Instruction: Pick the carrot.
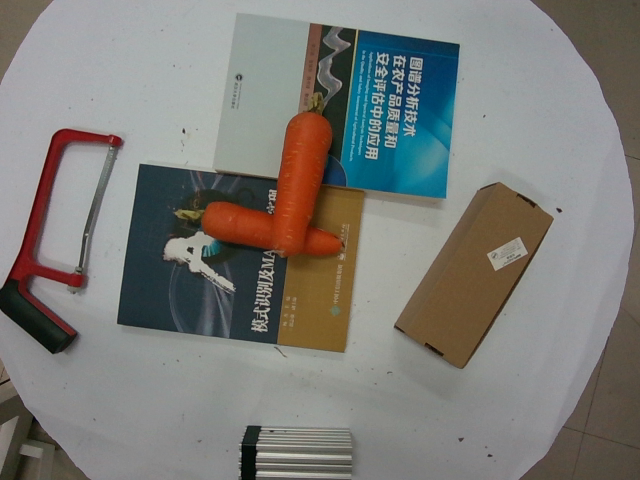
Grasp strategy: vertical